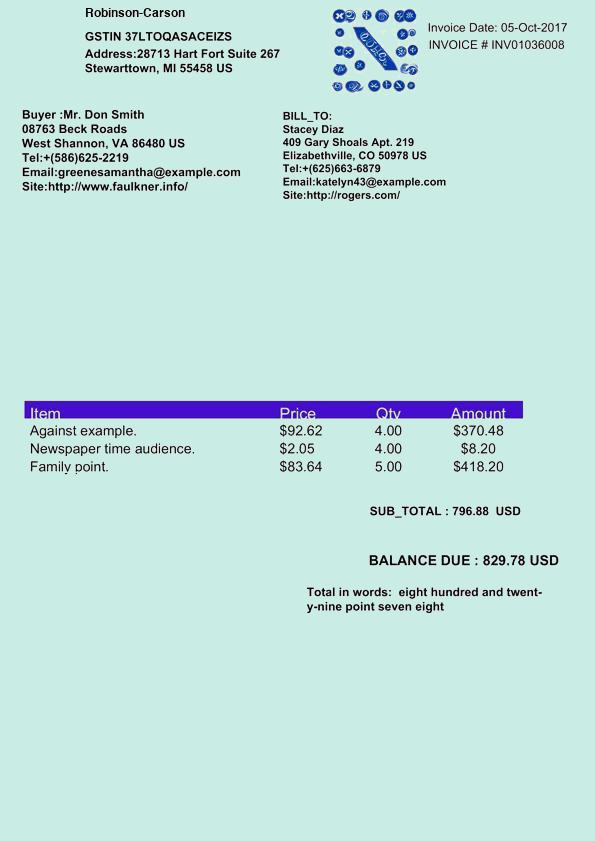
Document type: Invoice